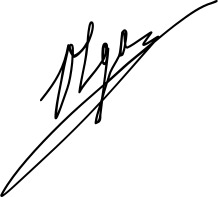
Signature of: olga constantinovna of russia